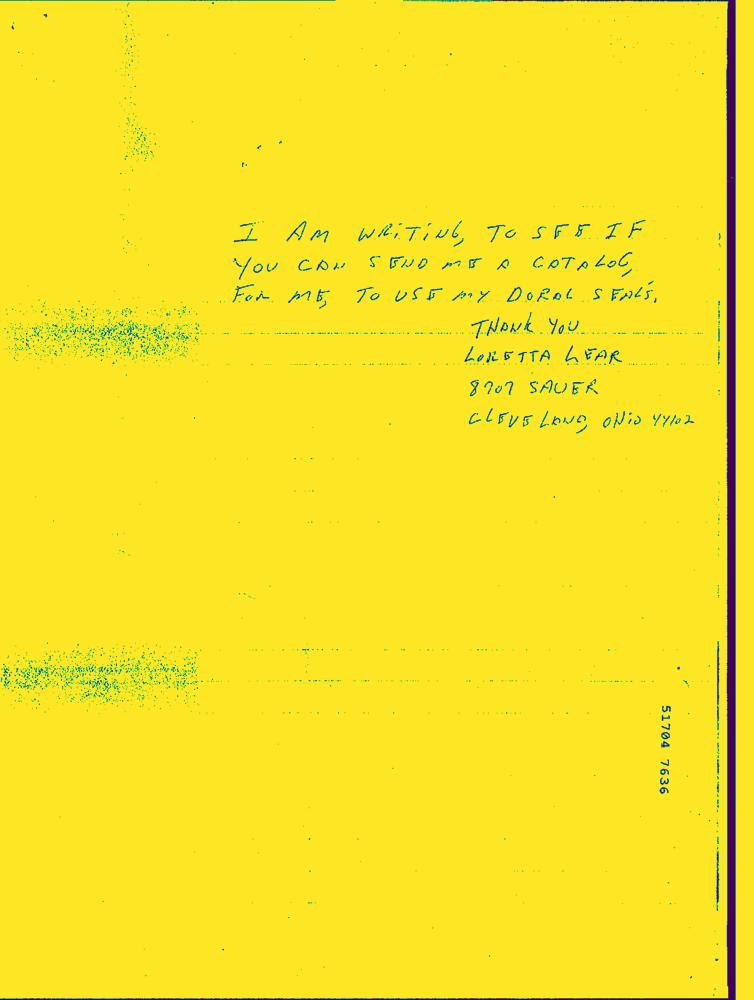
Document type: Hand-Written